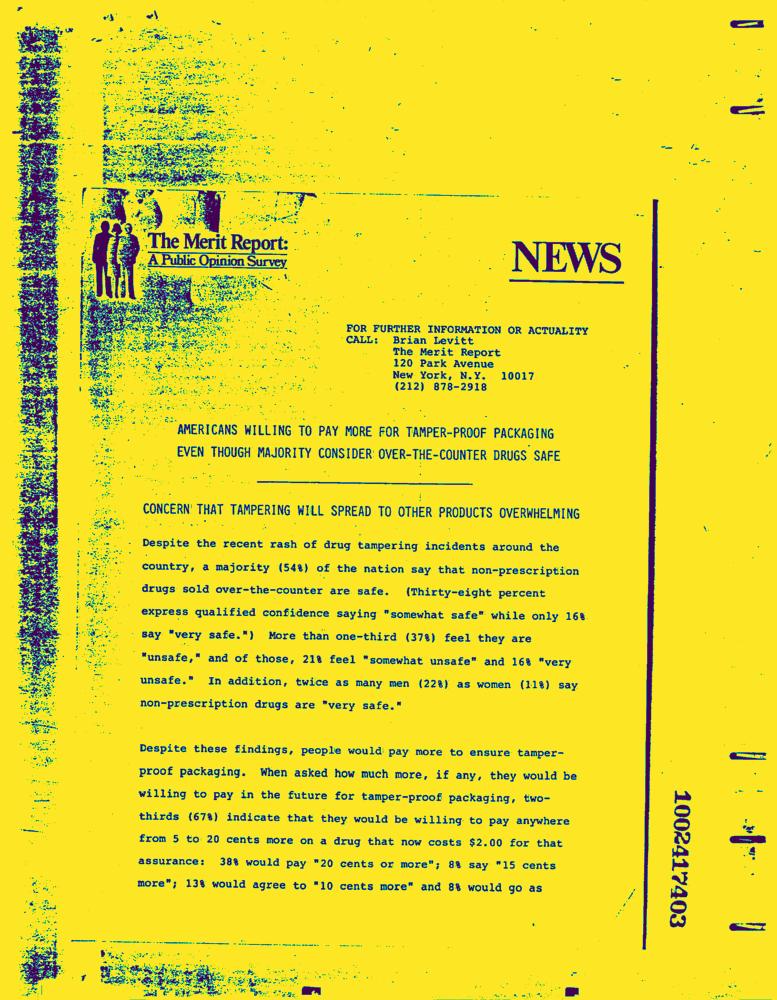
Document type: News-Article